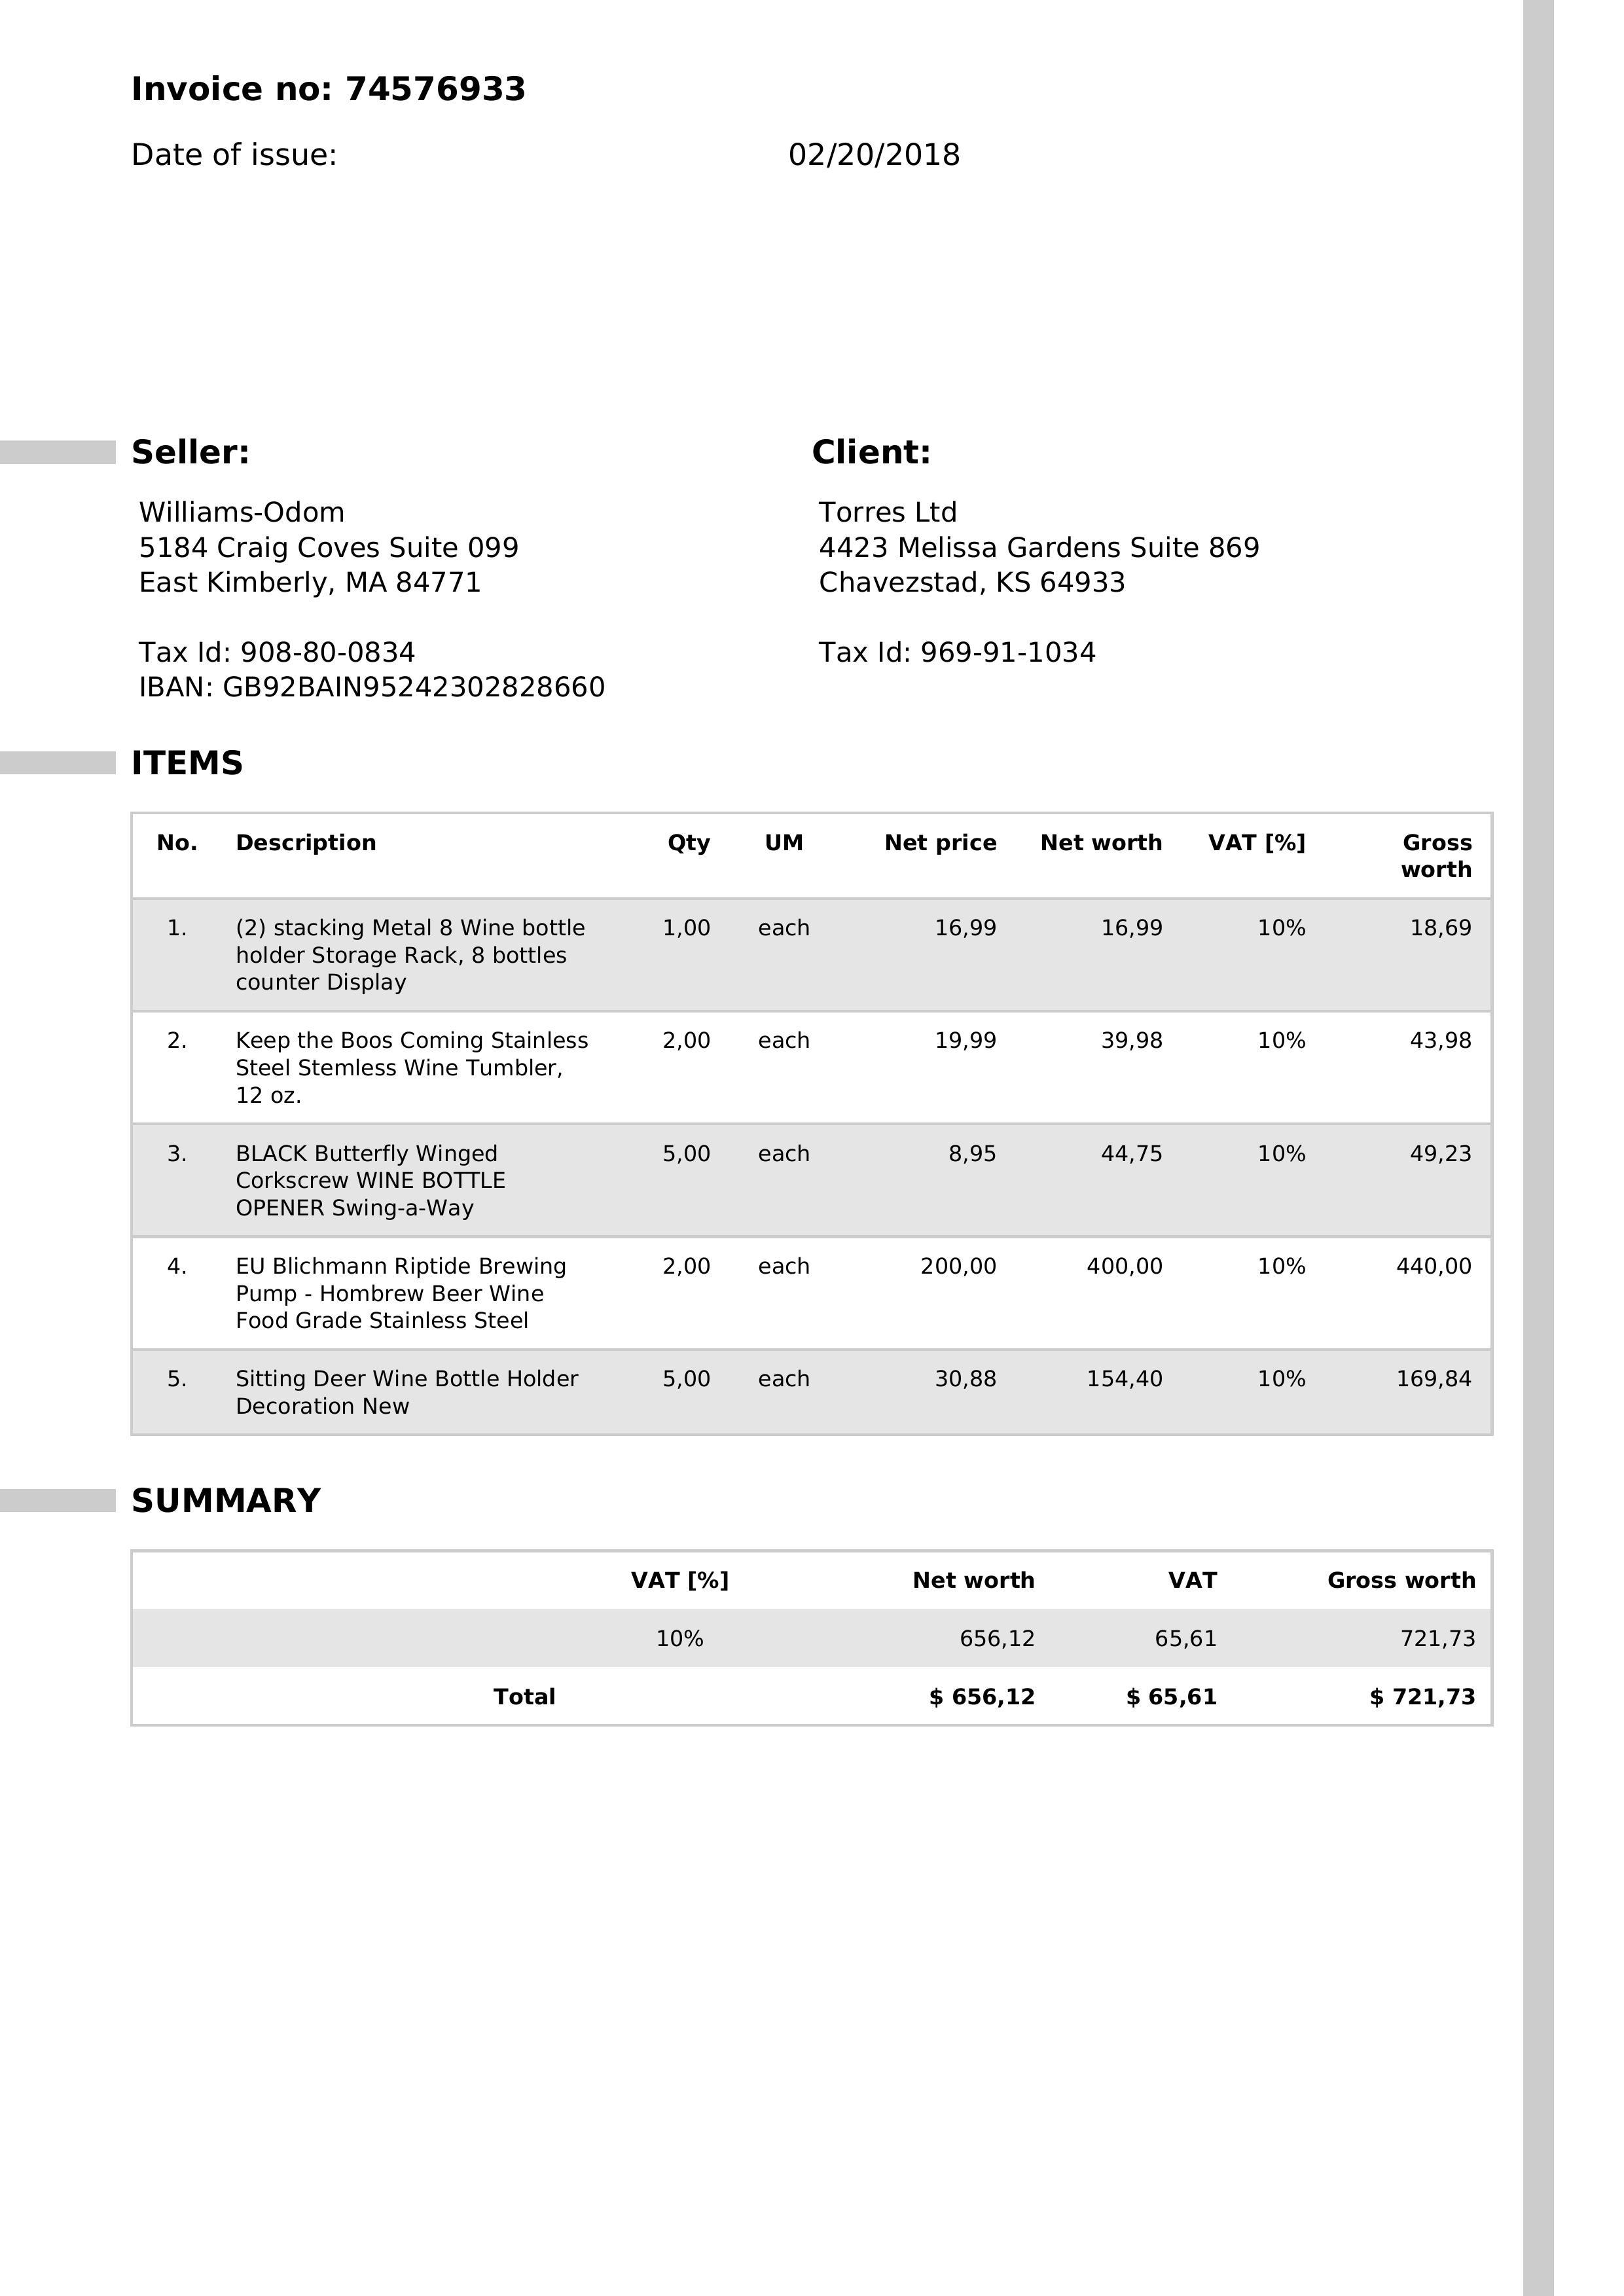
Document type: Invoice